Question: How is the property described in the document?
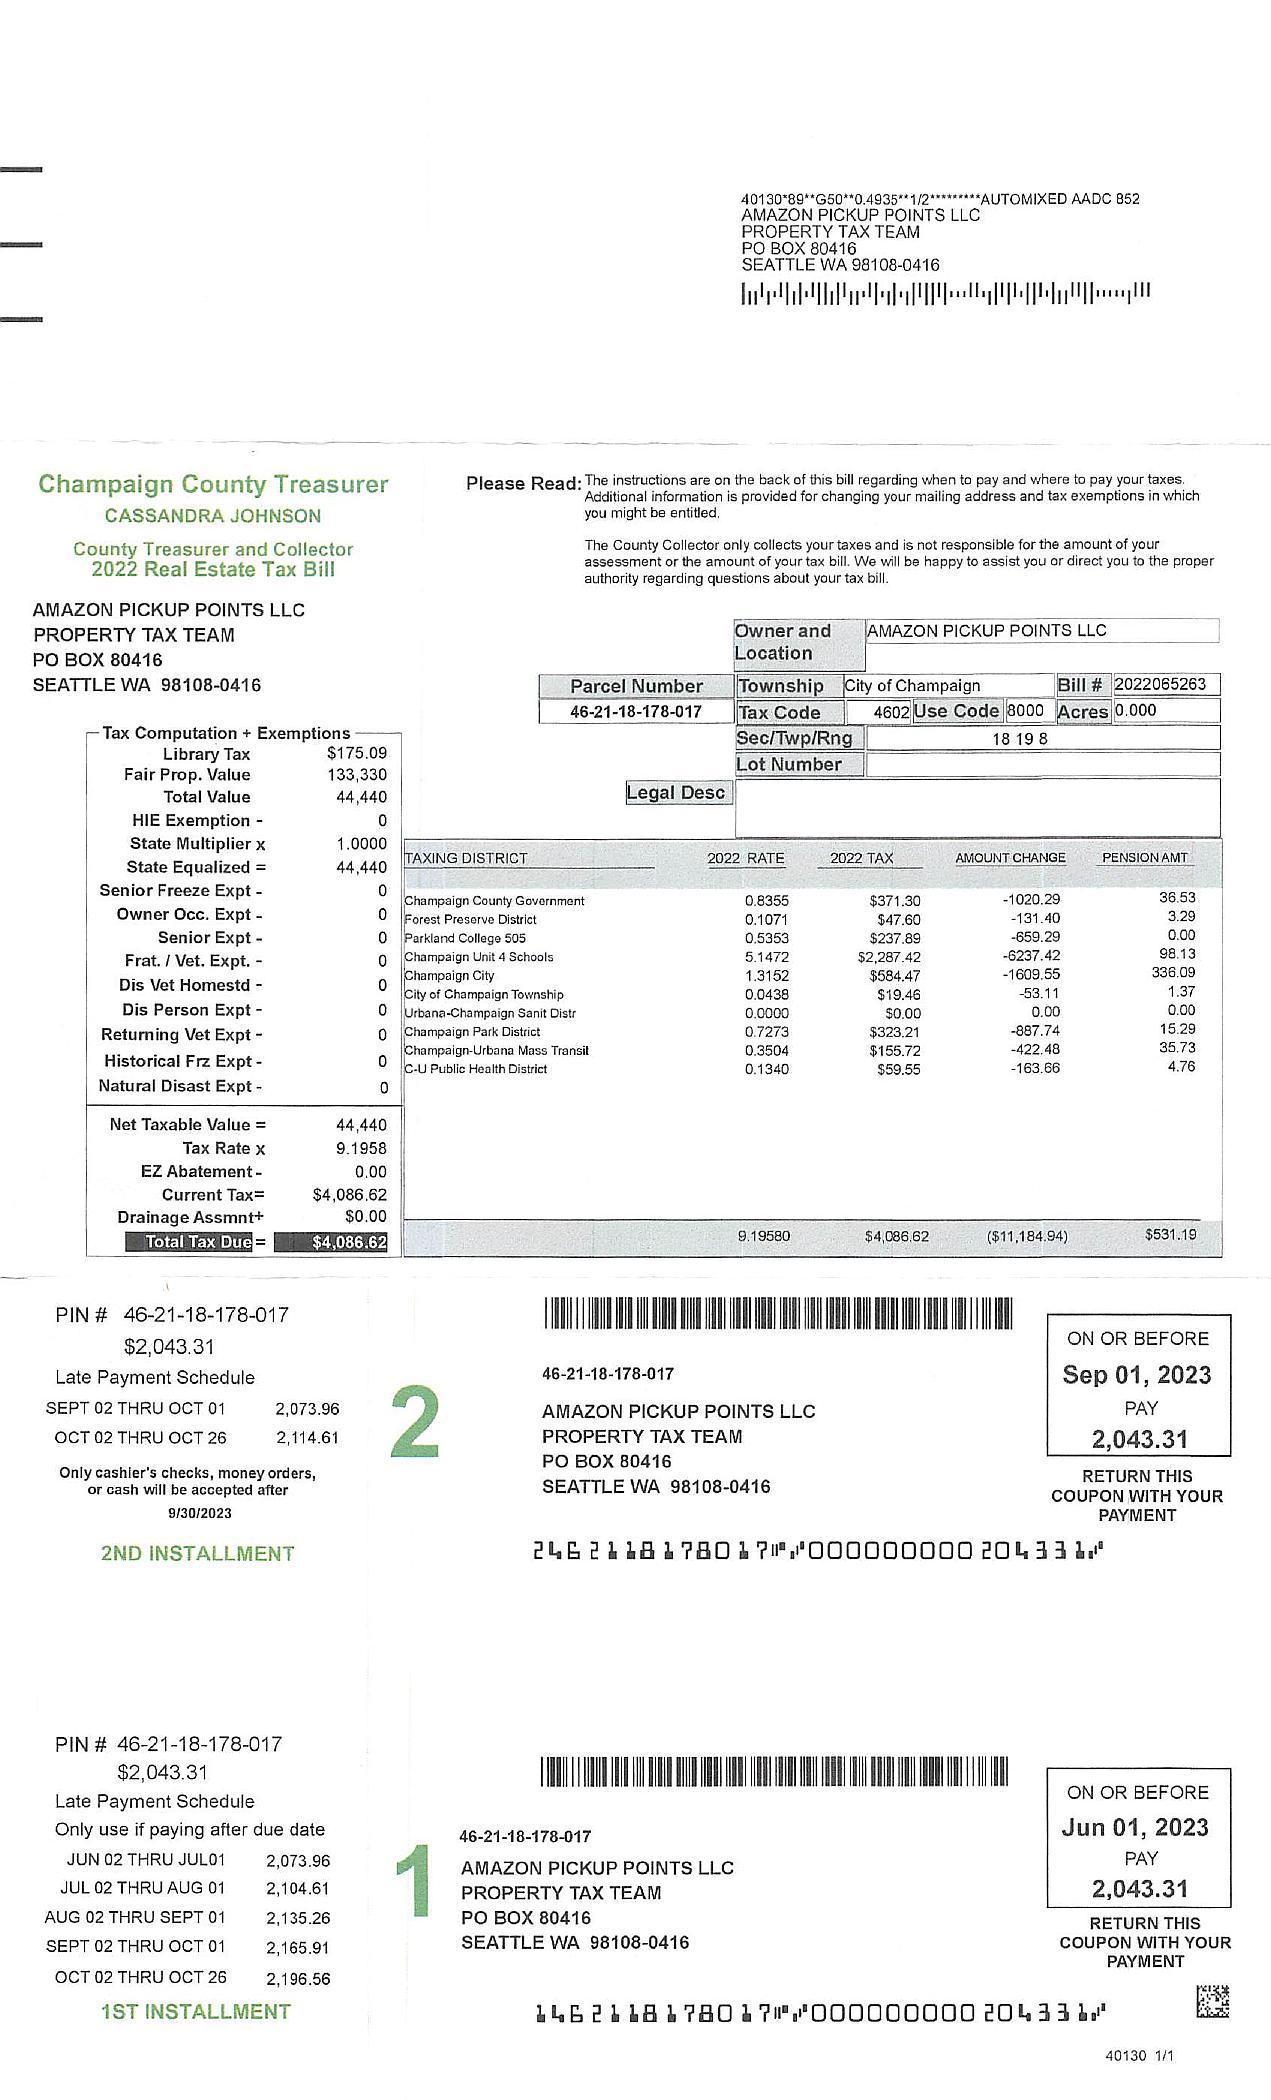
Answer: "Legal Desc: 0"